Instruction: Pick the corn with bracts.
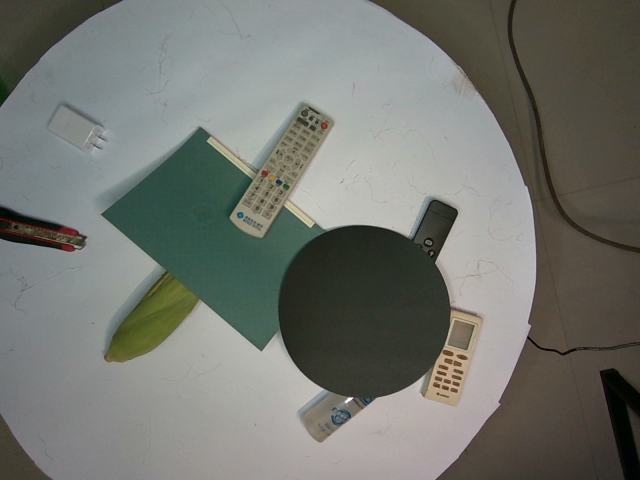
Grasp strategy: vertical